Patient: Male, age 78
A 78-year-old man with no significant history was found to have prostate cancer stage cT2cN0M0, Gleason score of 4 + 5 with a serum prostate-specific antigen value of 8.05 ng/cc in June 2016. He underwent RALP with extended lymph node dissection. The operation time was 339 minutes and bleeding volume was 150 cc. The Foley catheters were removed on postoperative day 6, according to the usual protocol. No urinary leakage from the anastomosis sites was observed. He was discharged without event on postoperative day 14. Pathologic diagnosis was pT3b, Gleason score of 4 + 5, and positive resection margin. Lymph node metastasis was not detected.
On postoperative day 25, he presented with fever and general fatigue. Physical examination showed body temperature of 38.2 C, regular pulse (84/min), blood pressure 145/84 mm Hg, and a distended abdomen. Initial laboratory findings were a normal white blood cell (WBC) count and increased C-reactive protein level (11.2 mg/dL). Liver and renal functions were normal. Computed tomography (CT) showed massive ascites and extensive thickened peritoneum (Fig. 1). CT of lungs showed slightly worsening granular shadows and a mucous plug in the left upper lobe (Fig. 2). Initial ascites sample was cloudy, with increased WBCs and normal creatinine level, precluding urinary leakage. Bacterial infection of a lymphocele was considered and cefmetazole 2 g/day for 3 days was prescribed but was ineffective. Blood, urine, sputum, and ascites cultures were negative.
Repeat abdominocentesis revealed 2900 WBCs/mm3 (87% lymphocytes) and adenosine deaminase of 140 IU/L (normal 0-33 IU/L). Ziehl-Neelsen staining and initial polymerase chain reaction (PCR) for M. tuberculosis were negative. Interferon-gamma release assay was indeterminate. Abdominocentesis was performed repeatedly, attempting to diagnose peritoneal TB. The fourth ascites sample was positive. The cultures and PCR of urine, sputum, and gastric lavage for TB were negative. The patient was found to have peritoneal TB. Anti-TB therapy with isoniazid (INH) (300 mg/day), rifampicin (RFP) (450 mg/day), ethambutol (EB) (1000 mg/day), and pyrazinamide (PZA) (1200 mg/day) was initiated. His temperature dropped immediately, and his general condition improved (Fig. 3). After the initial 2-month phase, INH and RFP were given for another 4 months. Three months after oral treatment completion, there was no recurrence of infection or ascites.
Keywords: complication, extended lymph node dissection, peritoneal tuberculosis, robot-assisted laparoscopic prostatectomy
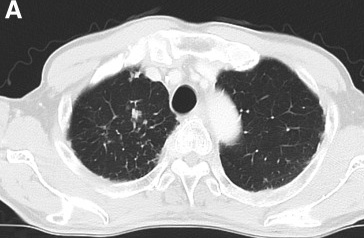
Image caption: CT of the left upper lung:. preoperative, and.